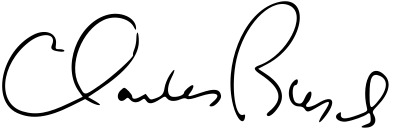
Signature of: charles busch